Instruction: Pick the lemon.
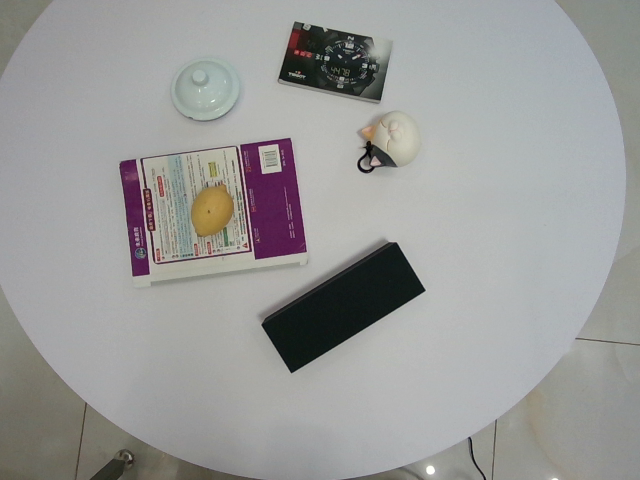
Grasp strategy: vertical